Question: What is the suspected problem?
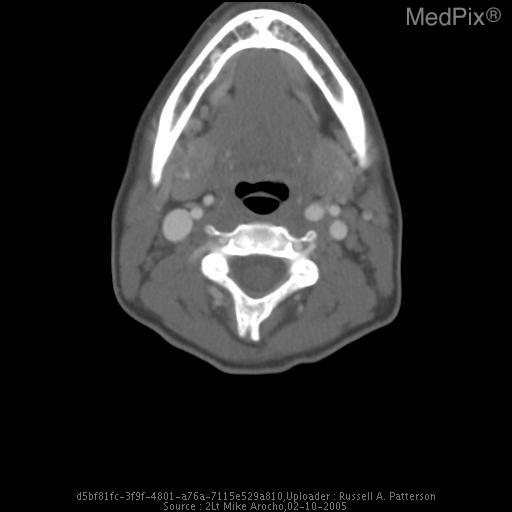
Answer: The findings suggest •  CXR: Enlargement of the right paratracheal stripe (8mm).
•  CT, neck:  2.4 x 2.4 cm mediastinal mass (enlarged lymph node). CT Slice Image (Axial)- enlarged lymph nodes, both sides of neck. The patient might have a history of 27 yr old woman with c/o lymphadenopathy and fatigue for several months.